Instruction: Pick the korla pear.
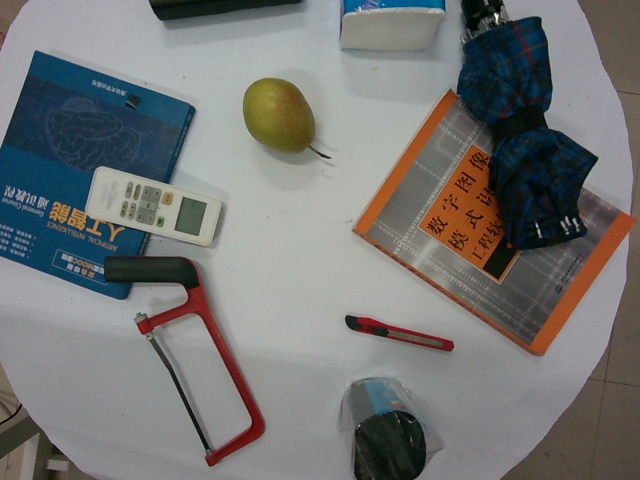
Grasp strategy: vertical